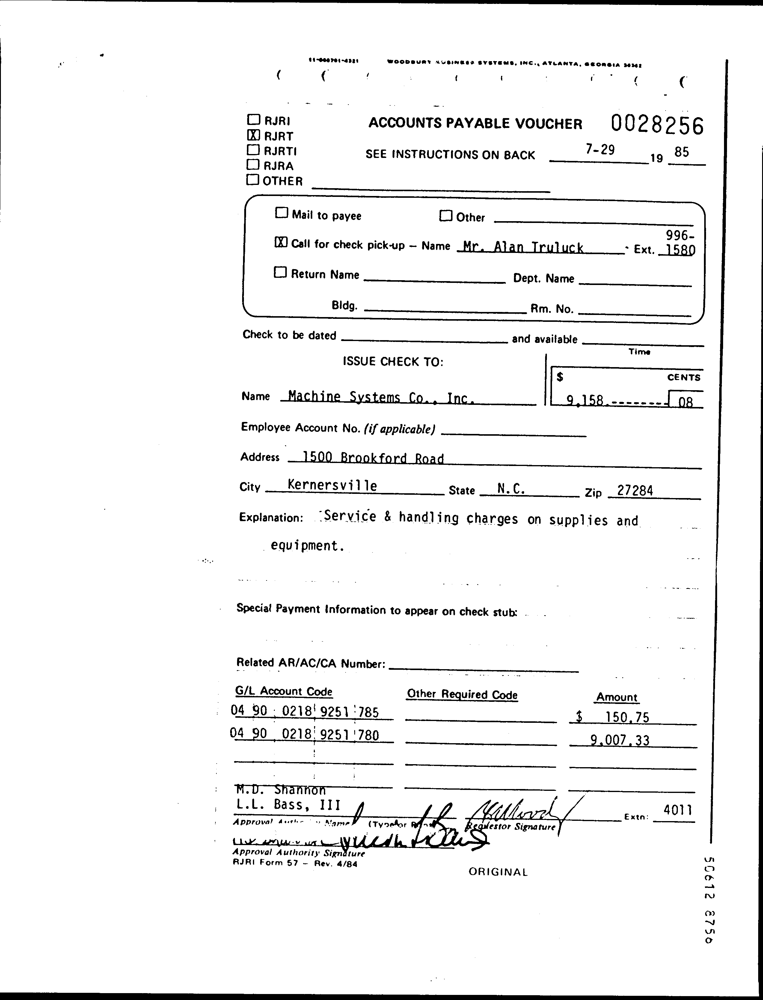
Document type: Invoice